Extract the amount written in words, the amount in digits, the name of the payee, the date on the cheque, and the bank's name from the image.
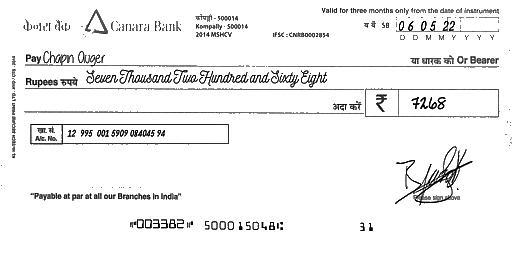
amt_in_words: Seven Thousand Two Hundred and Sixty Eight
amt_in_figures: 7268
payee_name: Chapin Auger
bank_name: Canara Bank
cheque_date: 06/05/22